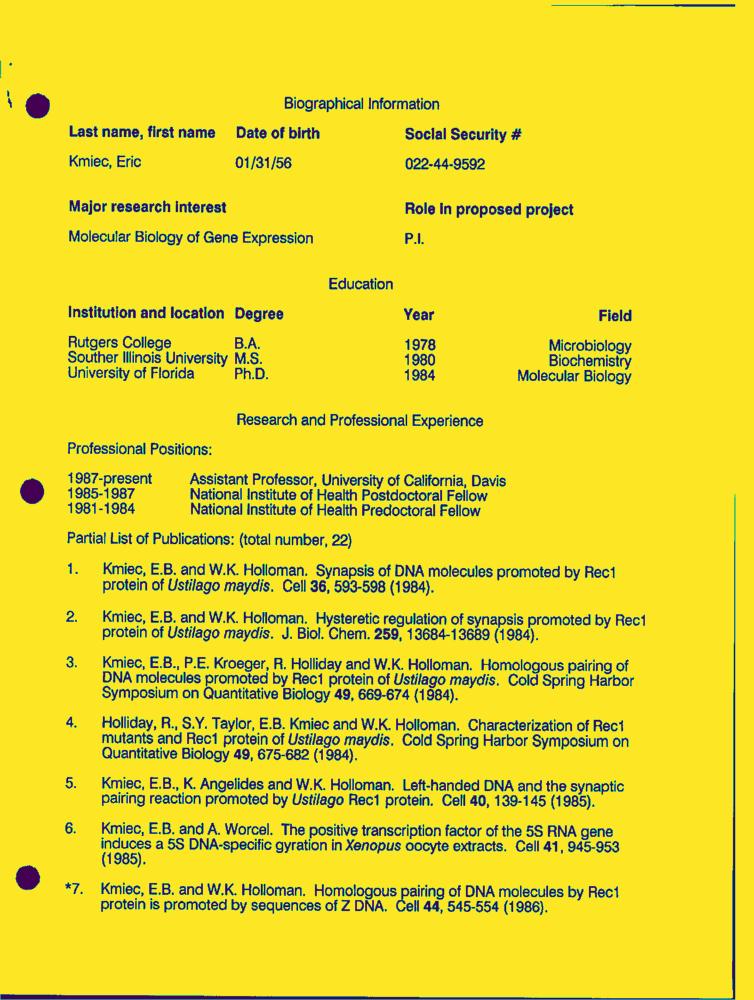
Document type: Resume-Doc